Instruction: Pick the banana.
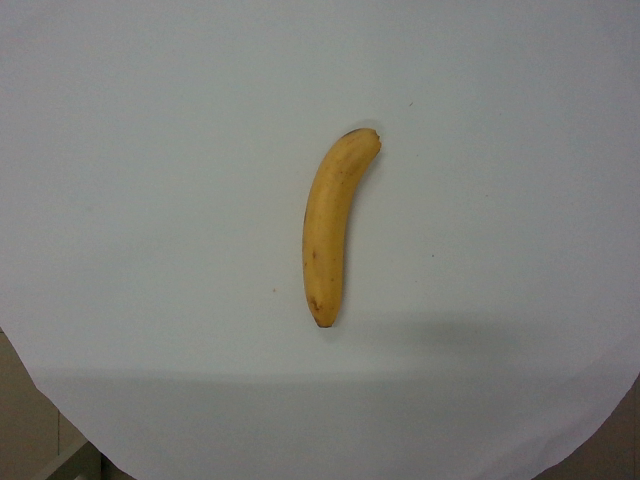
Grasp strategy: vertical